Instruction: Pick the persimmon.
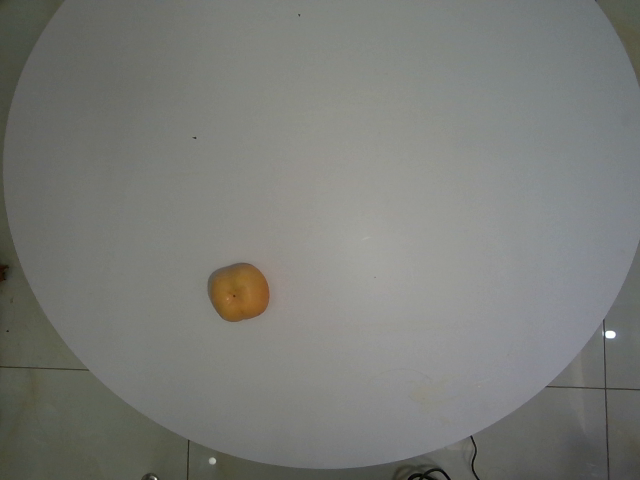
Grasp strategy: vertical